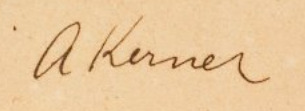
Signature of: anton joseph kerner von marilaun